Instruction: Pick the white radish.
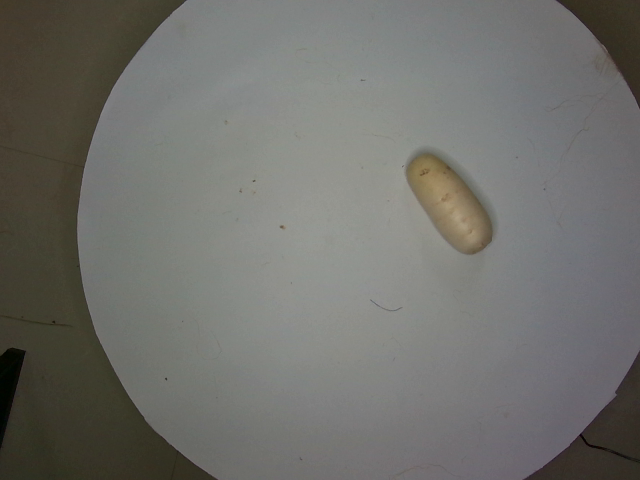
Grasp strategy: vertical